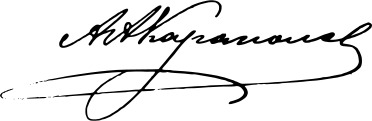
Signature of: alexandar karagyulev